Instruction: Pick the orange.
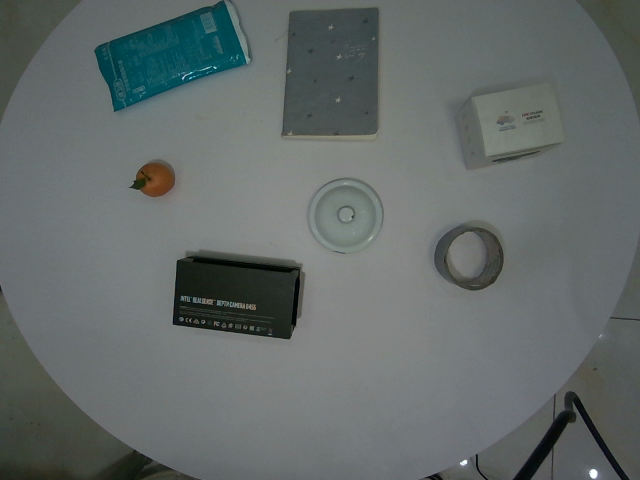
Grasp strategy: vertical